Question: What is the suspected problem?
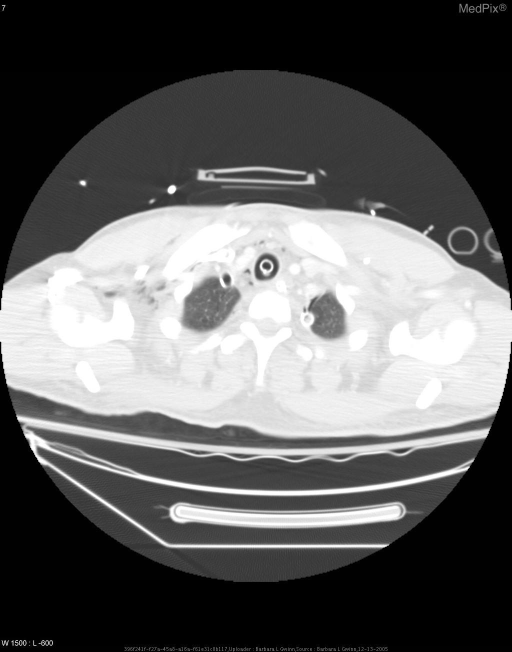
Answer: The findings suggest Pneumomediastinum with air in the anterior aspect tracking  up to the thoracic inlet.
Subcutaneous air noted adjacent to the chest tubes and running up into the axilla bilaterally.
Pneumothoraces bilaterally.
Left subclavian line, endotracheal tube, enteric tube, and bilateral chest tubes appropriately placed.. CT with IV and enteric contrast showing pneumomediastinum, bilateral pneumothoraces, and air in subcutaneous tissues.. The patient might have a history of 24 yo man with IED blast injury from OIF with penetrating brain injury.  He underwent a decompressive right hemicraniectomy at the 10th CSH.  CT chest showed bilateral pneumothoraces and pneumomediastinum, therefore  bilateral chest tubes were placed.  Patient was then transported to LRAMC, and finally NNMC for definitive care..